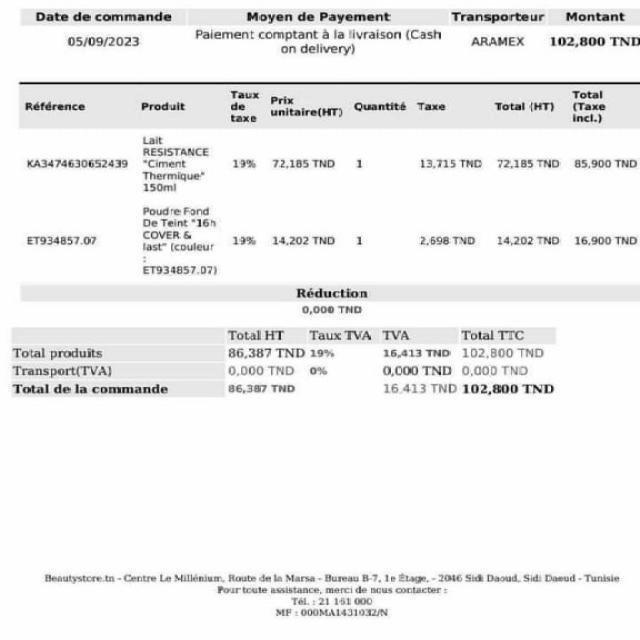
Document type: Invoice